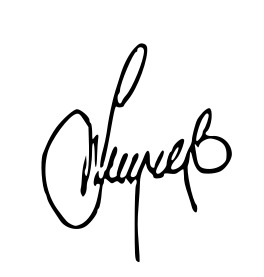
Signature of: jan szyszko